Question: What is the filing due date as per the document?
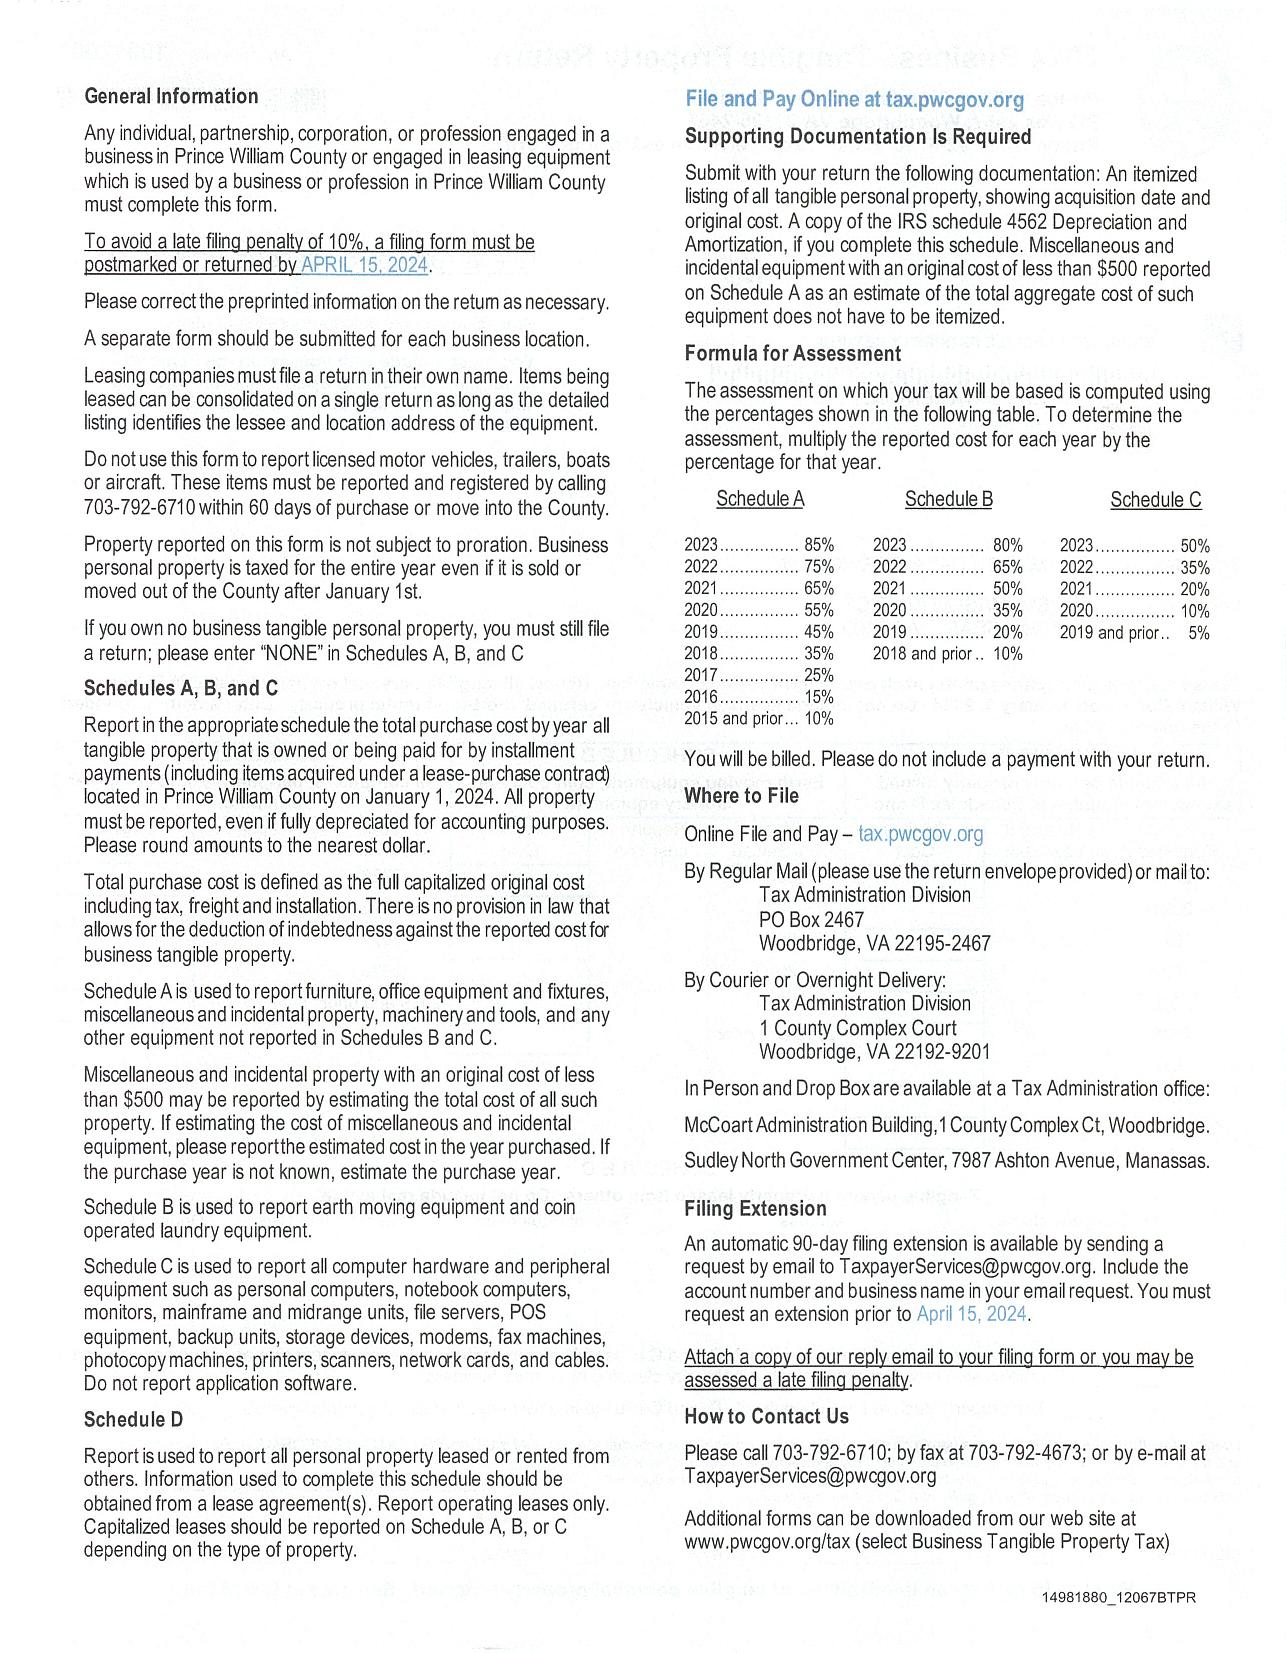
Answer: "15-Apr-24"